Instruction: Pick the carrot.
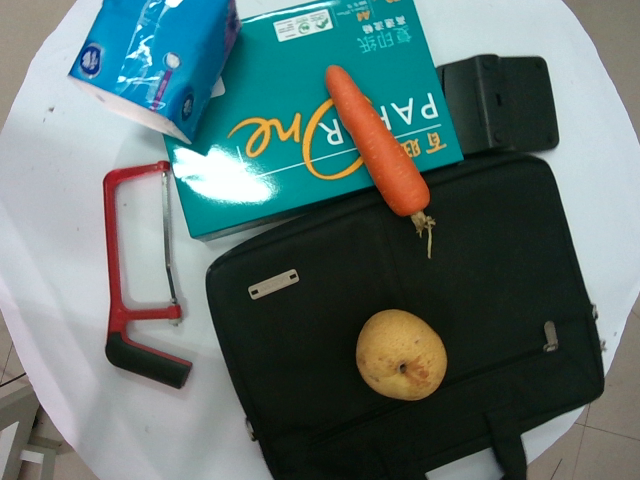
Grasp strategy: vertical